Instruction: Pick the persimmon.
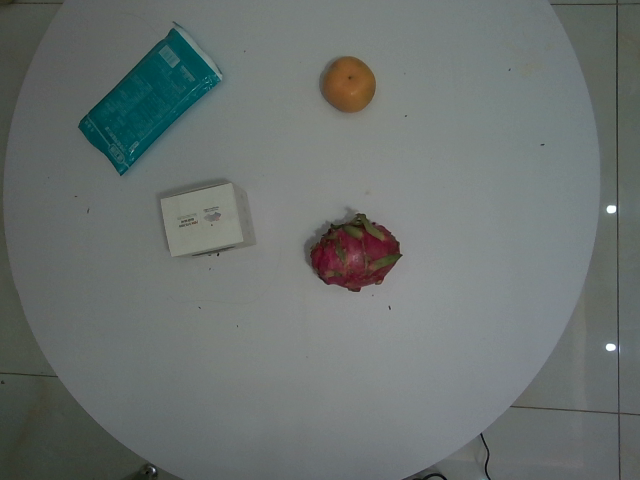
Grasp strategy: vertical